Patient: Male, age 35
A 35-year-old Native American without significant medical history was transferred from another facility for the evaluation of worsening shortness of breath, cough, and hemoptysis of over 2 months. He also had a history of on and off fever, and weight loss of about 20 pounds. He was a known smoker with a history of occasional alcohol intake. Family history was unremarkable. There was no history of recent travel or contact with tuberculosis patients. On examination, vital signs were normal. Mild pallor was noticed with trace pedal edema. A few crepitations at the right lung base were noted. Cardiac examination was unremarkable.
Laboratory examination revealed hemoglobin of 7.5 g/dL and white blood cell count of 7,900/mm3 (neutrophils 93%). Antinuclear cytoplasmic antibody (ANCA) panel and antinuclear antibody (ANA) were negative. A computerized tomography (CT) of the chest showed right-sided pleural effusion with mediastinal lymphadenopathy measuring 3.2x2.2 cm, and a ground glass density with coarsening of interstitial markings in bilateral lower lobes (Fig. 1). Pleurocentesis revealed pinkish fluid with 1,2750/mm3 red blood cells, 400/mm3 white blood cells (neutrophils 17%, monocytes 31%, and lymphocytes 45%), 1.3 g/dL protein, 80 IU/L lactate dehydrogenase, 115 mg/dL glucose, and pH of 7.49 without any malignant cells. Serum protein and glucose were 6.6 g/dL and 180 g/dL, respectively. Bronchoscopic evaluation was also done which was unremarkable.
Transthoracic echocardiogram (TTE) was done which revealed a large left atrial mass measuring 8.15x2.2 cm attached to interatrial septum on the left, causing pulmonary venous hypertension with an elevated right ventricular systolic pressure (RVSP). This was followed by a transesophageal echocardiogram (TEE) that revealed a mass completely occupying the left atrium and protruding across the mitral valve into the left ventricle with a mild mitral regurgitation. There was also invasion of the pulmonary veins. The RVSP was elevated at 120 mmHg with a severe tricuspid regurgitation (Fig. 2).
At the time of initial presentation with shortness of breath and hemoptysis, our differential diagnosis was broad and included connective tissue diseases, tuberculosis, lung malignancy, Wegener's granulomatosis, and heart failure. Bronchoscopy and CT of the chest ruled out lung malignancy. ANA, ANCA, and quantiferon tests were negative, ruling out SLE, Wegener's granulomatosis, and tuberculosis, respectively.
Cardiothoracic surgery was consulted for surgical excision of the mass, and the patient underwent a limited excision of the mass along with mitral valve repair. A post procedure TEE showed an improvement in the RVSP of 47 mmHg. Biopsy of the mass revealed high grade undifferentiated pleomorphic neoplasm composed of atypical cells with hyperchromatic nuclei and scattered atypical mitotic figures (Fig. 3). An immunochemical stain was positive for smooth muscle actin and desmin. Stain was negative for S-100, cytokeratin AE1/AE3, myogenin, and Myo D1.
A follow-up positron emission tomography (PET) scan showed residual disease activity in the pulmonary veins. Patient was started on chemotherapy with ifosfamide and doxorubicin and was referred to a higher center for additional management. Patient has received four cycles of chemotherapy so far and one dose of radiation treatment. At 9-month follow up, the patient is doing well without any complications.
Keywords: heart failure, heart neoplasms, left-sided heart failure, primary cardiac sarcoma
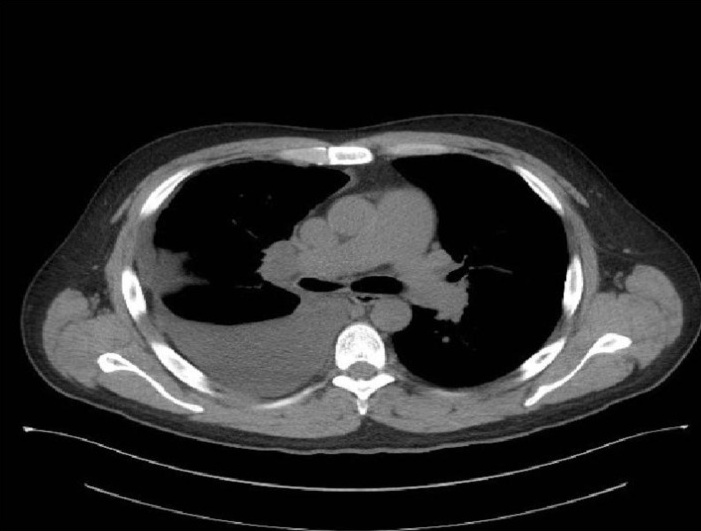
Image caption: CT scan without contrast showing right pleural effusion and right hilar adenopathy with suggestion of node or mass with size of 3.2x2.2 cm.